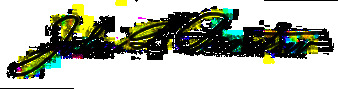
Signature of: john l barstow